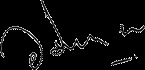
Signature of: abhisit vejjajiva